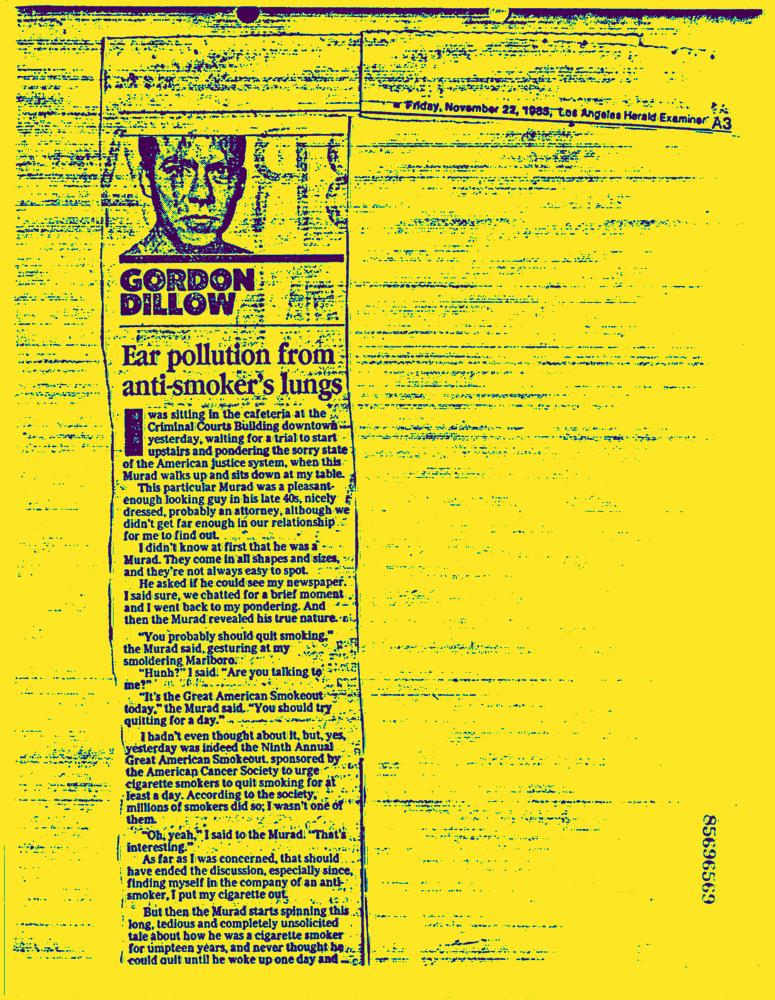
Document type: News-Article